Question: What are the imaging findings?
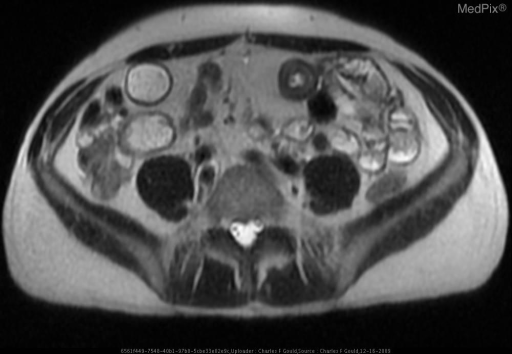
Answer: The imaging shows Several regions of discontinuous and asymmetric bowel wall thickening with alternating regions of dilation.  No fistulas were identified in this patient’s case.  Enhancement localized to the regions of mural thickening was demonstrated following the administration of intravenous gadolinium DTPA. Region of bowel wall thickening involving the distal ileum.